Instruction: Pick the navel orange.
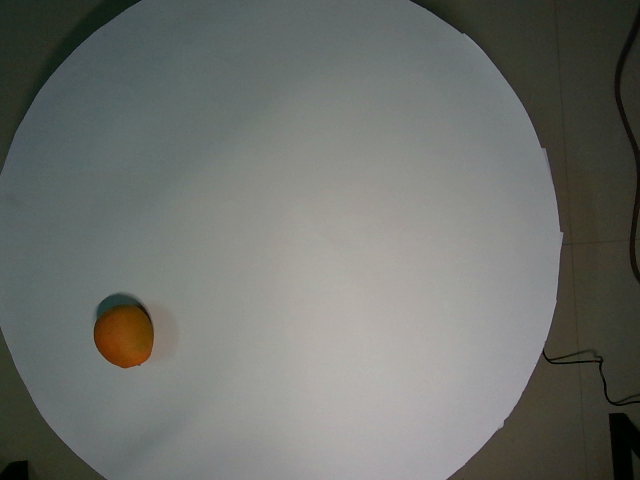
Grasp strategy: vertical